Question: What could the diagnosis suggest?
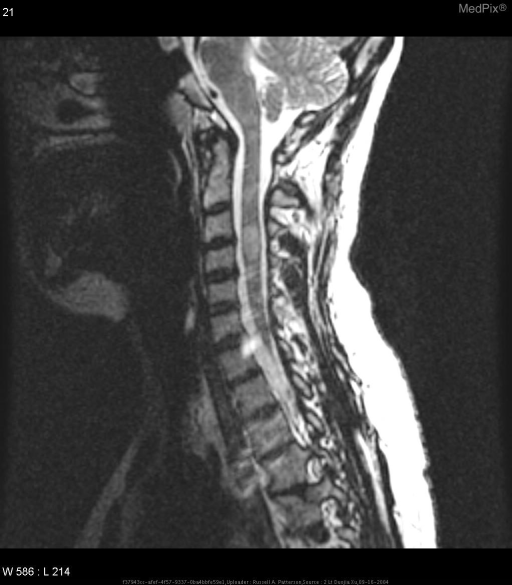
Answer: The possible diagnosis includes 1.  Cerebral autosomal dominant arteriopathy with subcortical infarct (CADASIL)
2.  Lyme disease
3.  Central nervous system vasculitis
4.  Multiple Sclerosis
5. ADEM (Acute Disseminated Encephalomyelitis.